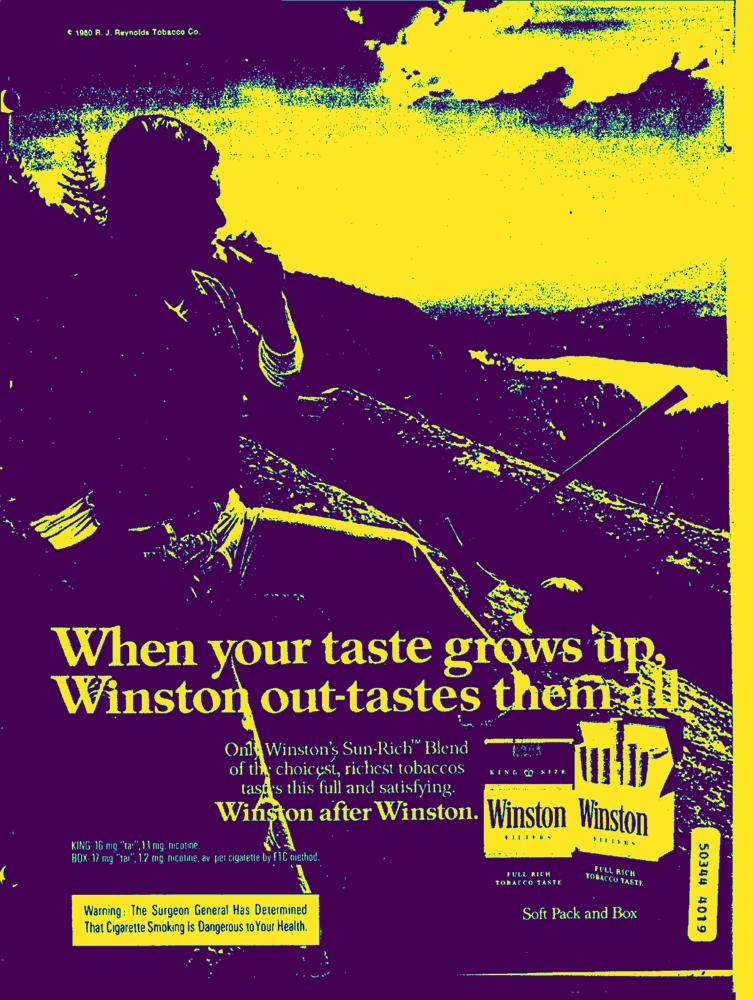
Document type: AD